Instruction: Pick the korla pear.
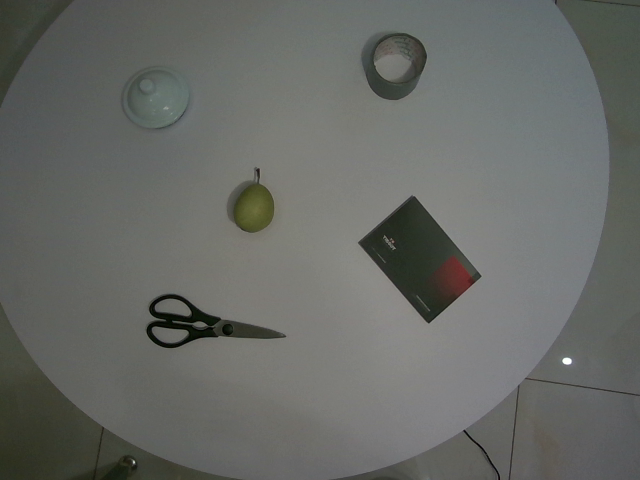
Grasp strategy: vertical